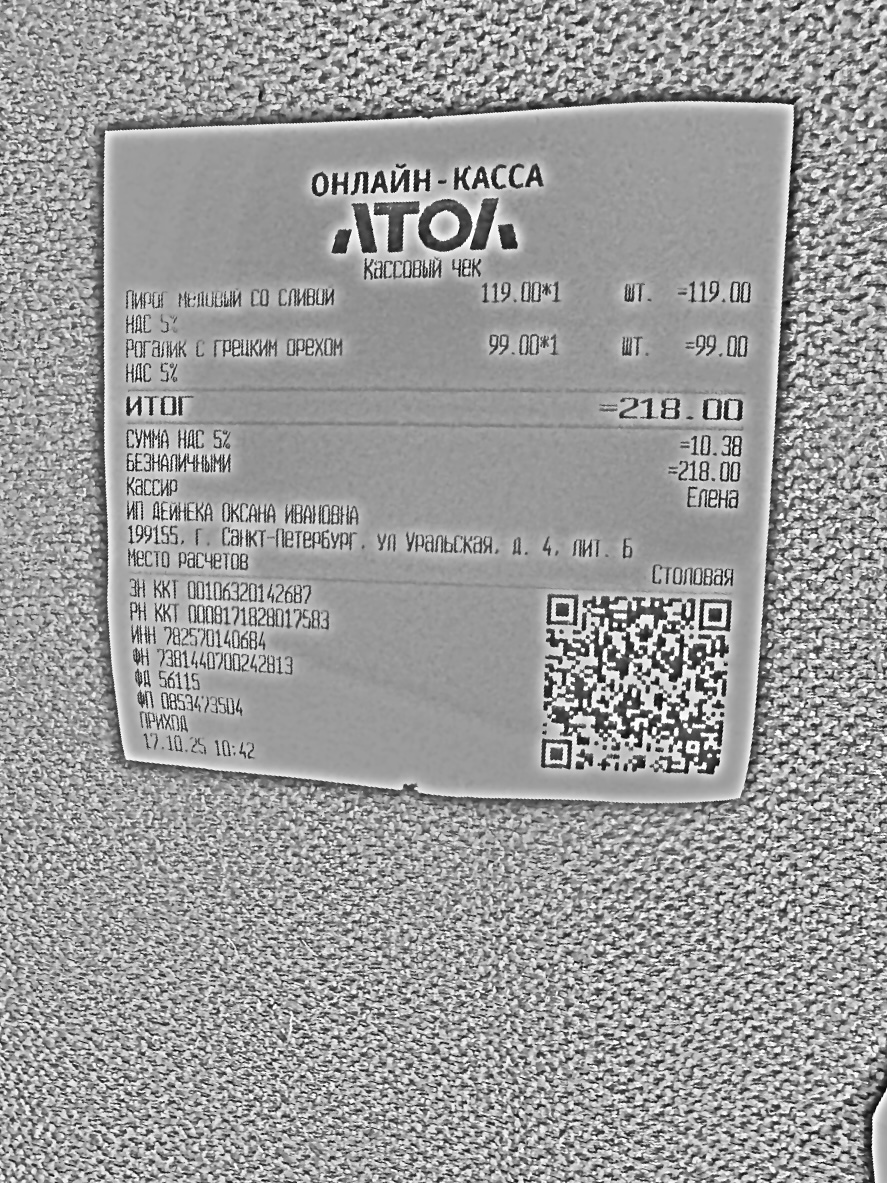
Продавец: ИП ДЕЙНЕКА ОКСАНА ИВАНОВНА
ИНН: 782570140684
Дата: 17.10.25
Товары: Пирог медовый со сливой; Рогалик с грецким орехом
Количество: 1; 1
Цена: 119.00; 99.00
Сумма: 119.00; 99.00
Итого: 218.00